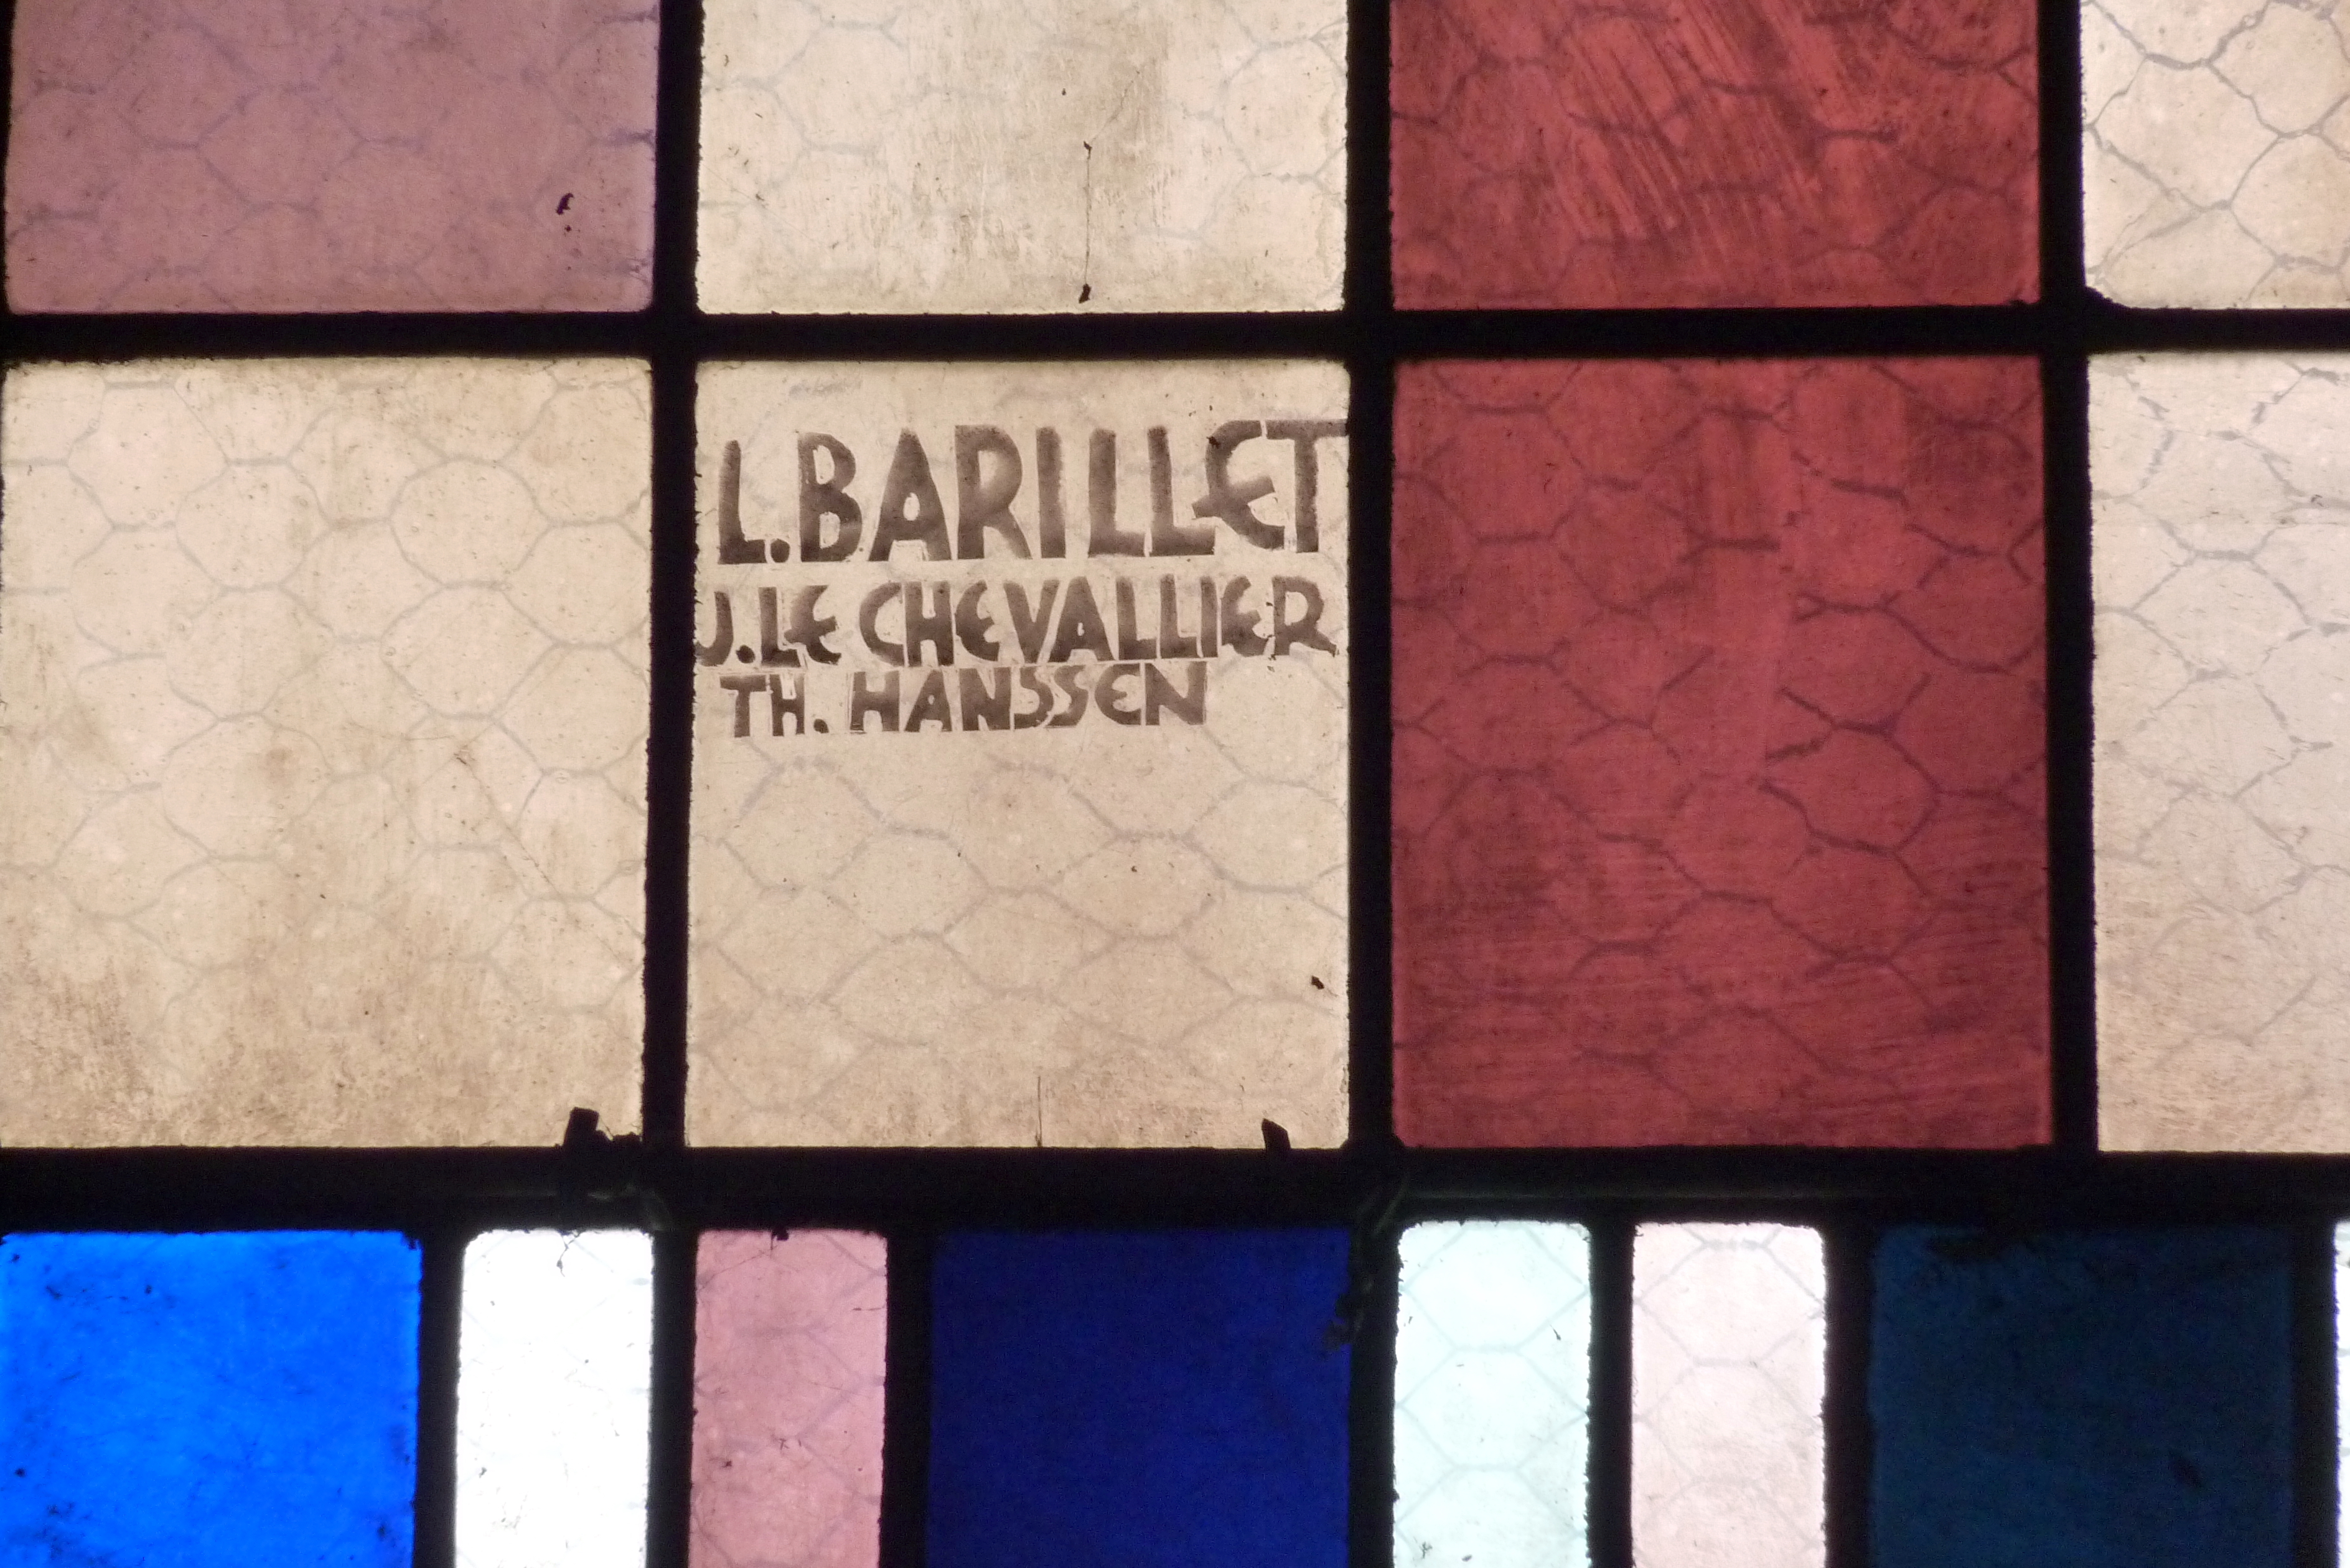
Signature of: louis barillet